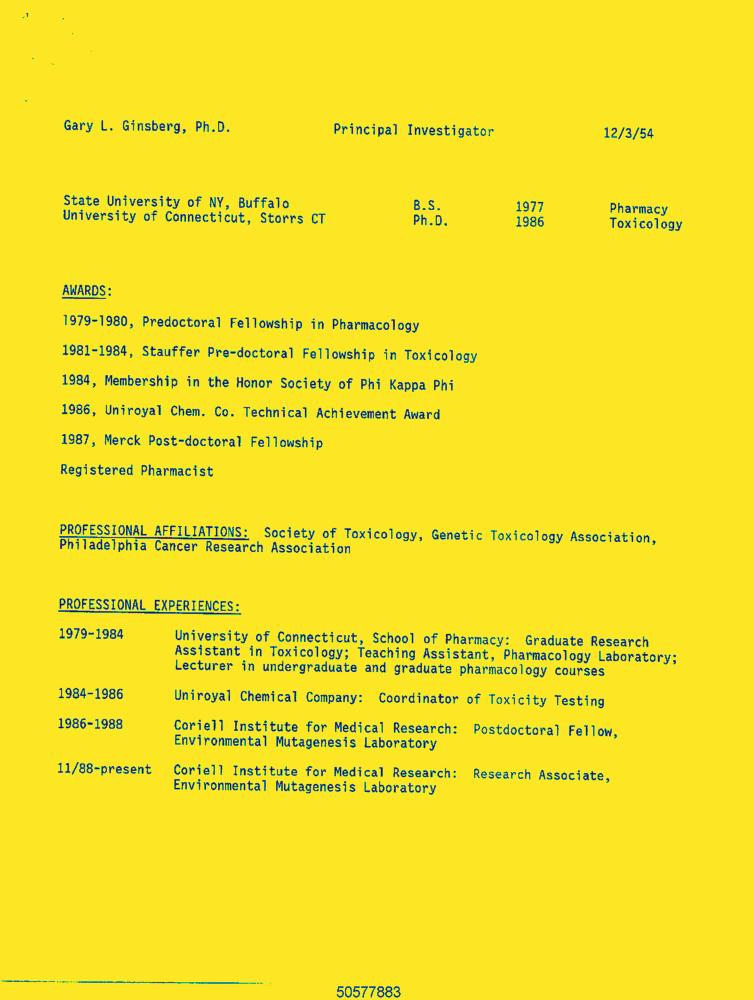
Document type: Resume-Doc